Question: What was observed in the imaging?
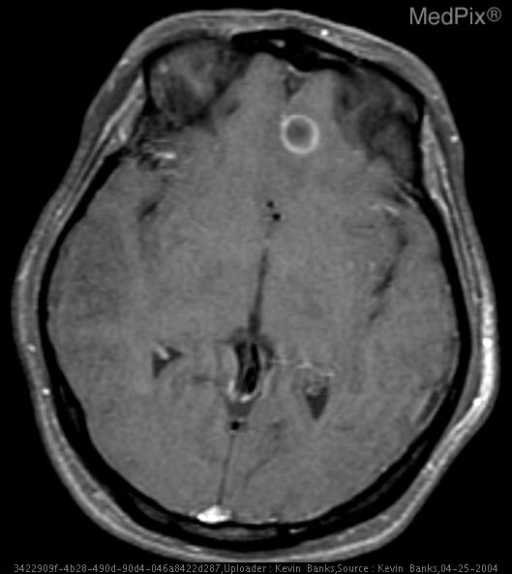
Answer: The imaging shows CT and MR evaluation of the brain demonstrated multiple well-defined cystic lesions in the brain parenchyma and subarachnoid spaces. All lesions were approximately 1cm in size and several appeared to have a small internal nodule. Only one of the lesions (an intra-axial cyst in the frontal lobe) demonstrated any surrounding edema. Axial post-contrast T1 weighted image with fat saturation technique shows rim enhancement of the intraparenchymal lesion in the left frontal lobe..